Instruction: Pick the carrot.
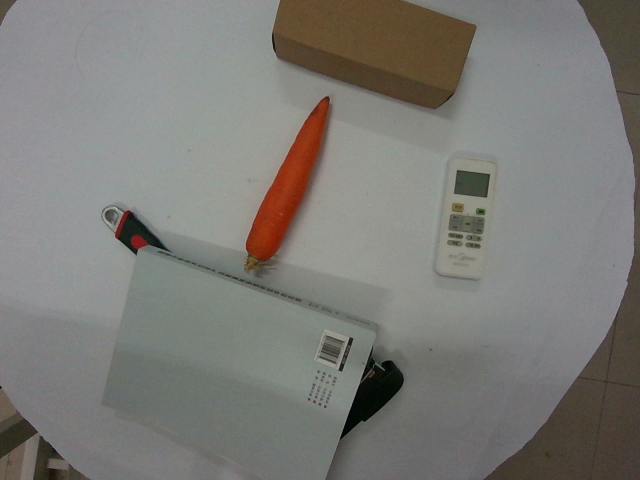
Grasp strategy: vertical